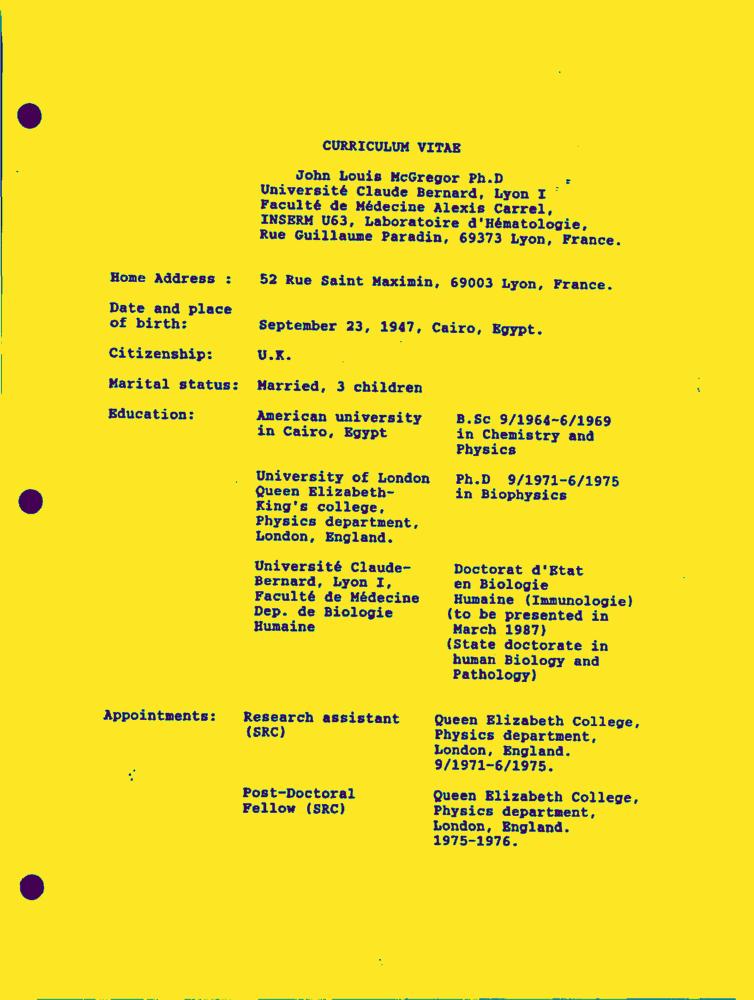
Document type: Resume-Doc